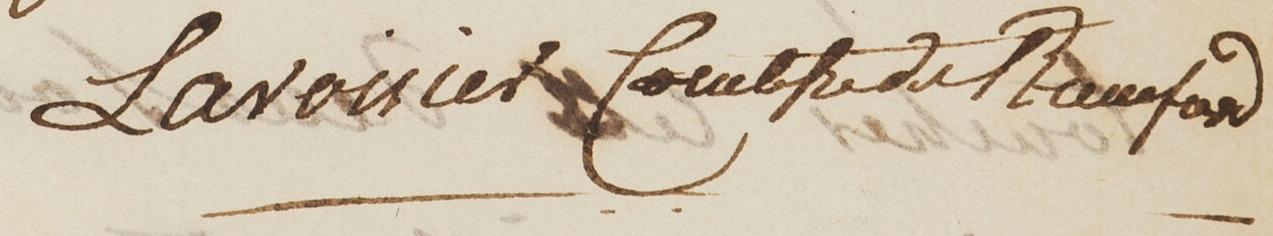
Signature of: mary anne paulze lavoisier